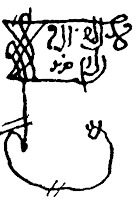
Signature of: jonah nabon